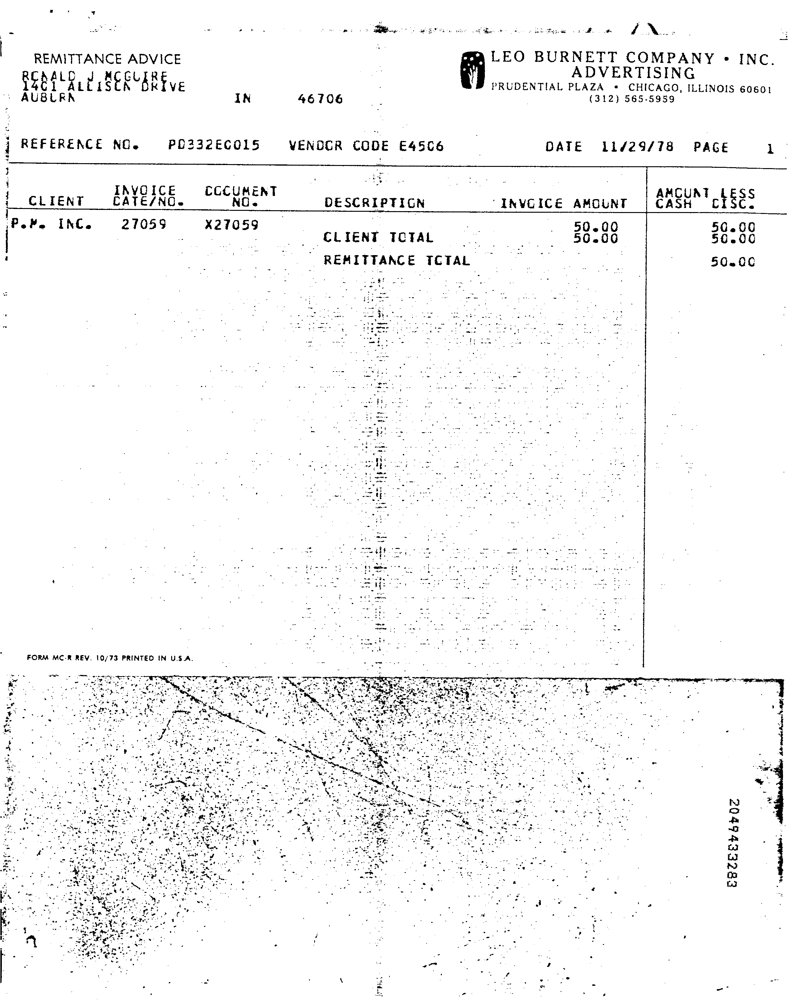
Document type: Invoice